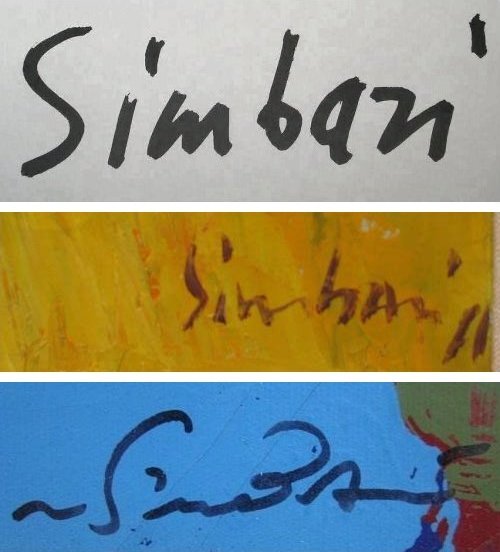
Signature of: nicola simbari